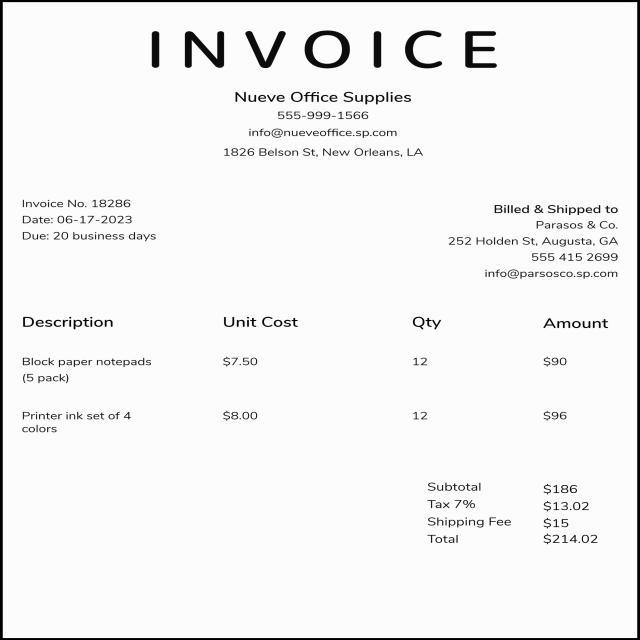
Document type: Invoice